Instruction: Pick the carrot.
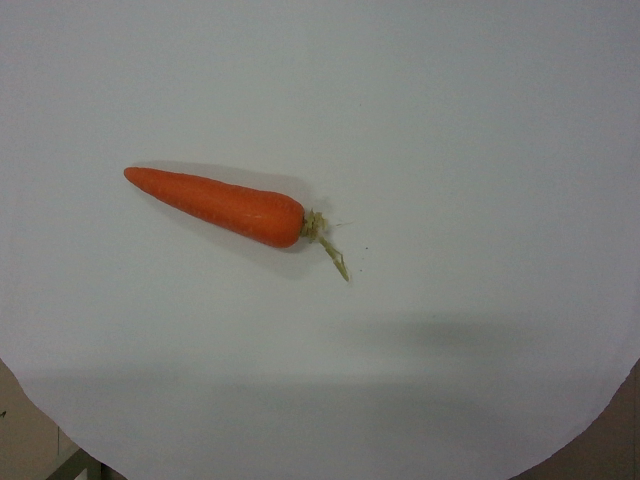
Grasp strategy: vertical